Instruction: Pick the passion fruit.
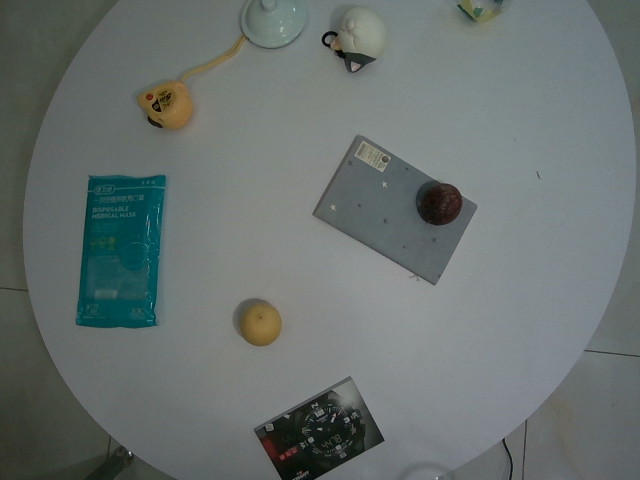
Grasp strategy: vertical